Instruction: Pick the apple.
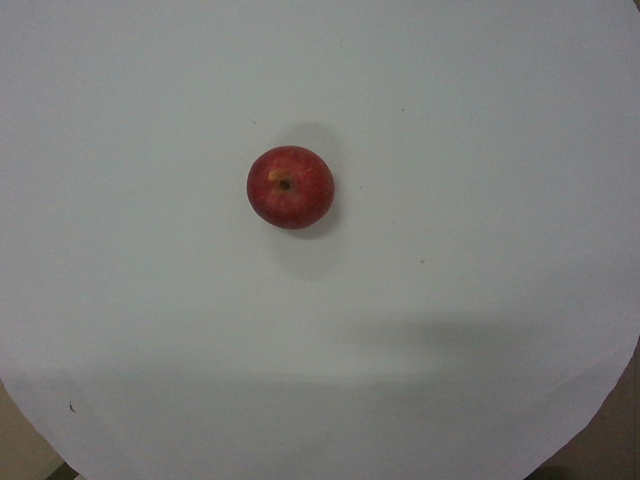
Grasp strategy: vertical